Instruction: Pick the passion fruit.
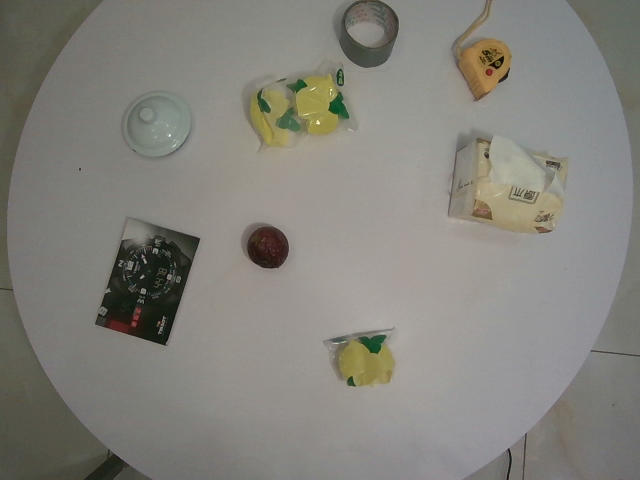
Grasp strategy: vertical